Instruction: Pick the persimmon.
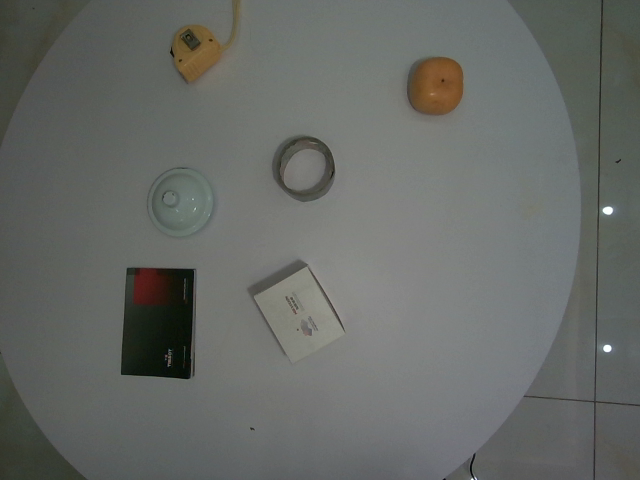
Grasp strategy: vertical